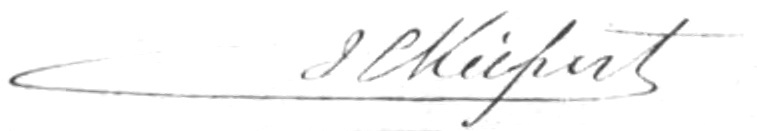
Signature of: heinrich kiepert